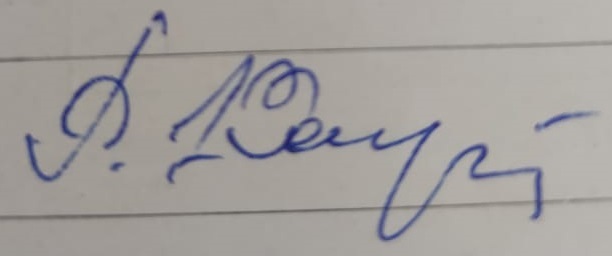
Signature of: kamil ramazanov